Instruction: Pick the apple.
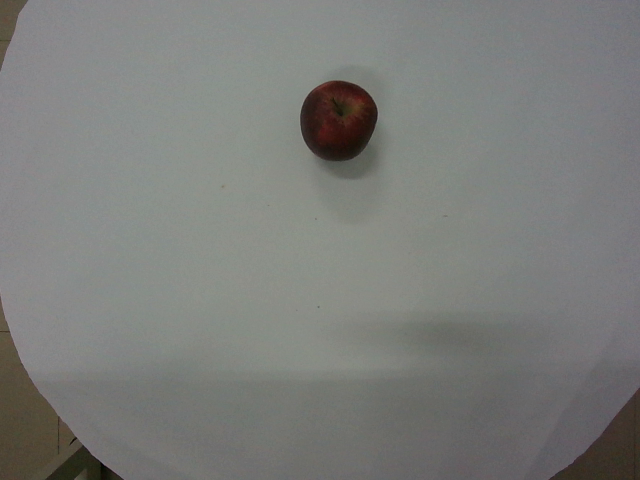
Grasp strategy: vertical